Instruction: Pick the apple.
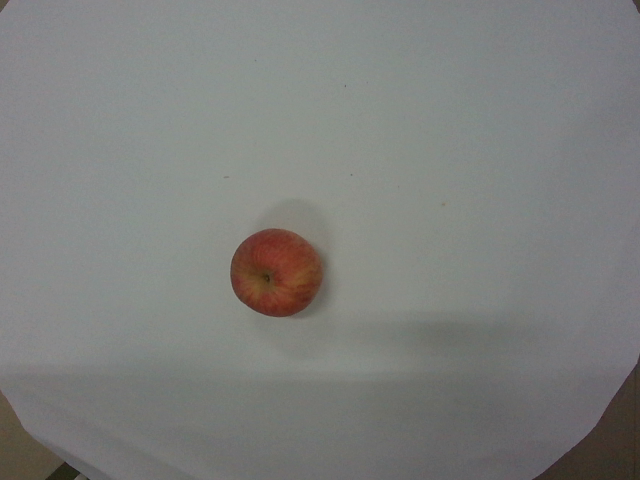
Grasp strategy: vertical